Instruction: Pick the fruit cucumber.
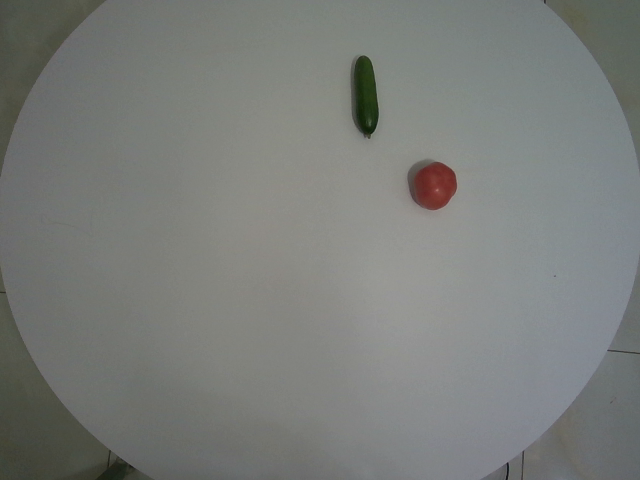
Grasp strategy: vertical